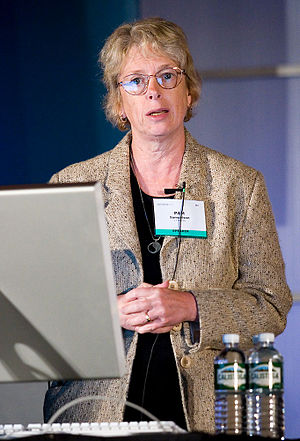
Pamela Samuelson at the 2005 Where 2.0 Conference.